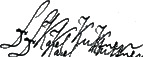
Signature of: karel kuffner